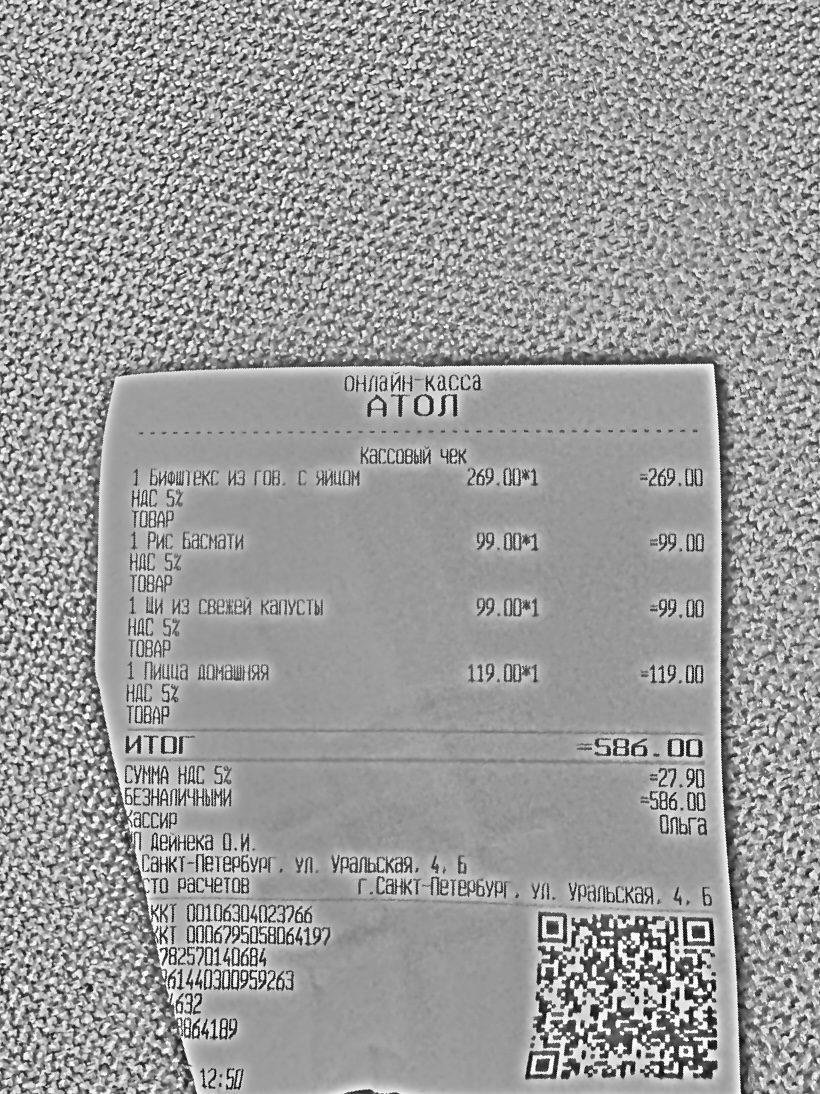
Продавец: ИП Дейнека О.И.
ИНН: 782570140684
Дата: не распознано
Товары: 1 Бифштекс из гов. с яйцом; 1 Рис Басмати; 1 Щи из свежей капусты; 1 Пицца домашняя
Количество: 1; 1; 1; 1
Цена: 269.00; 99.00; 99.00; 119.00
Сумма: 269.00; 99.00; 99.00; 119.00
Итого: 586.00